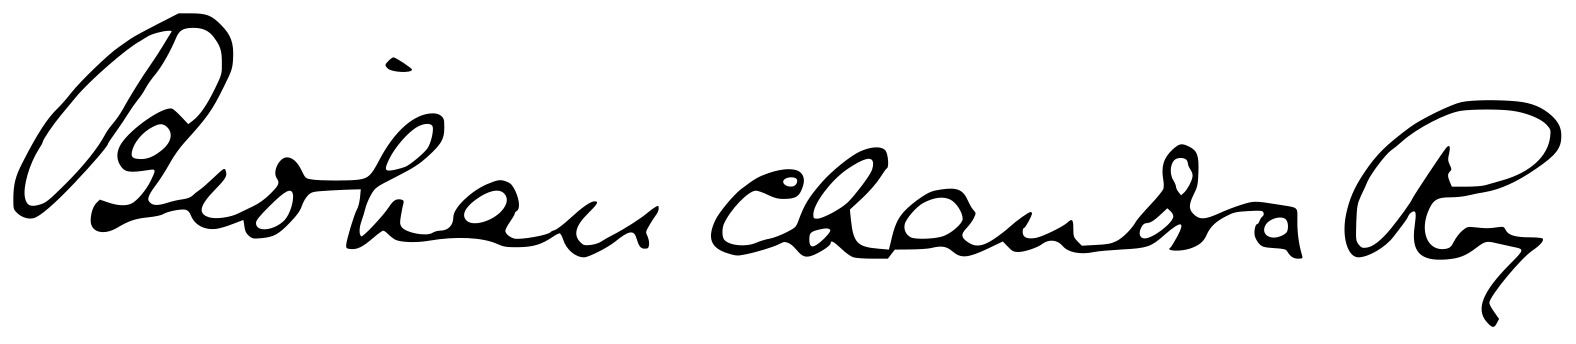
Signature of: bidhan chandra roy